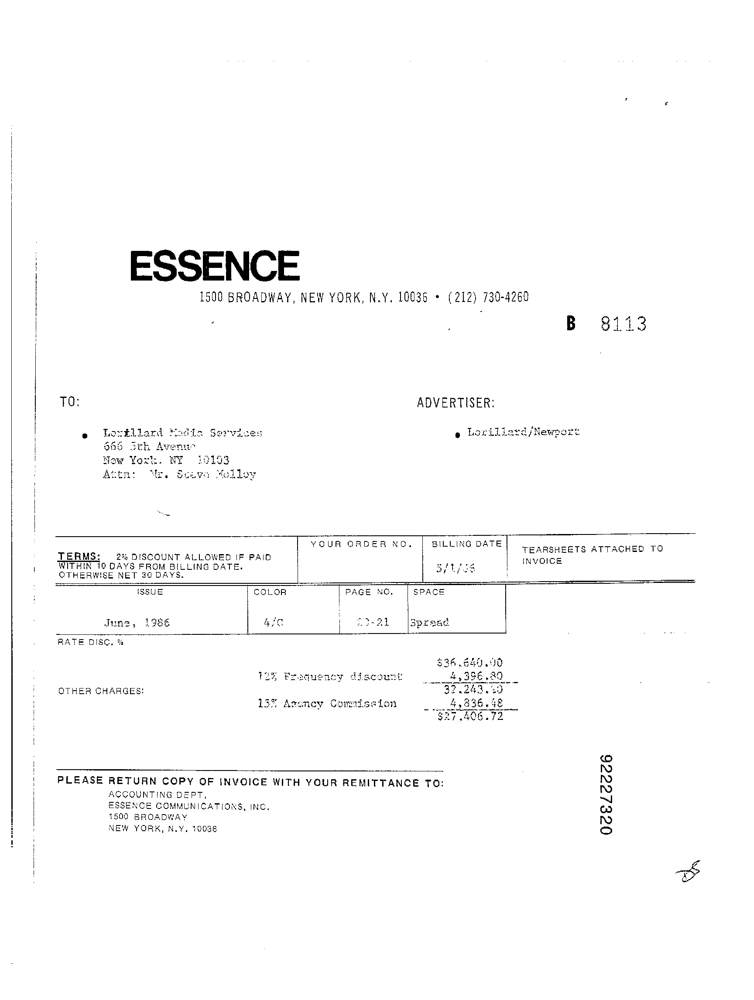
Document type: Invoice